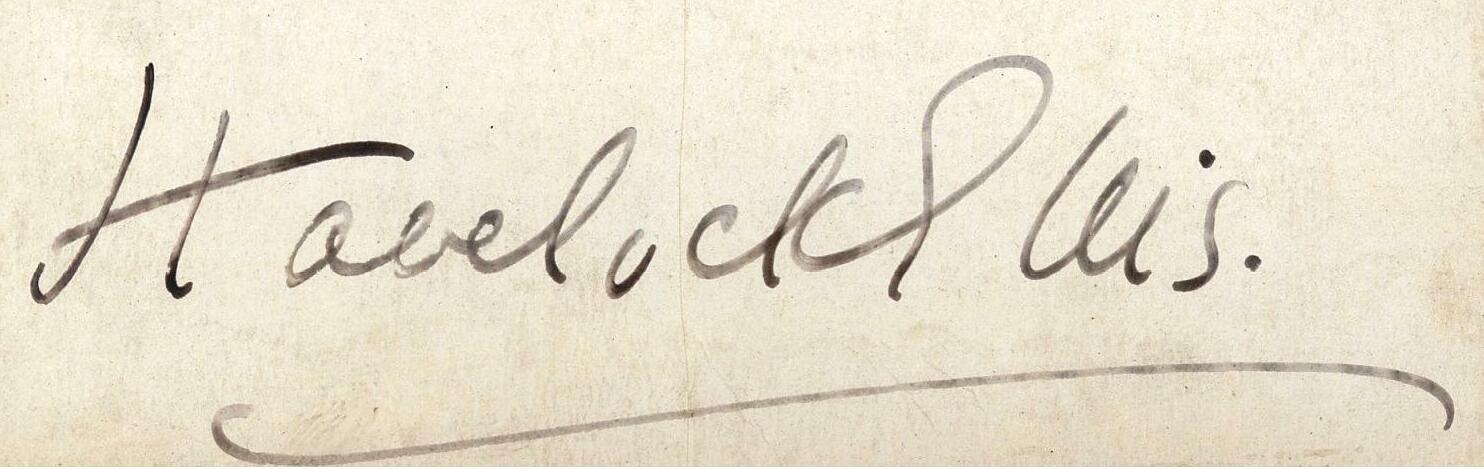
Signature of: havelock ellis